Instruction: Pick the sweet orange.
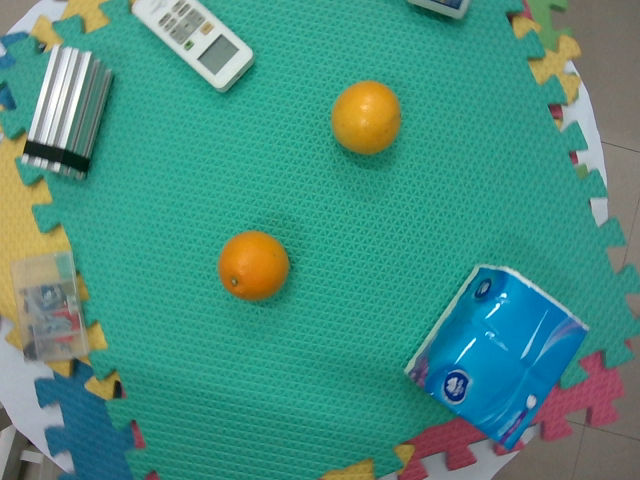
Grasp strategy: vertical